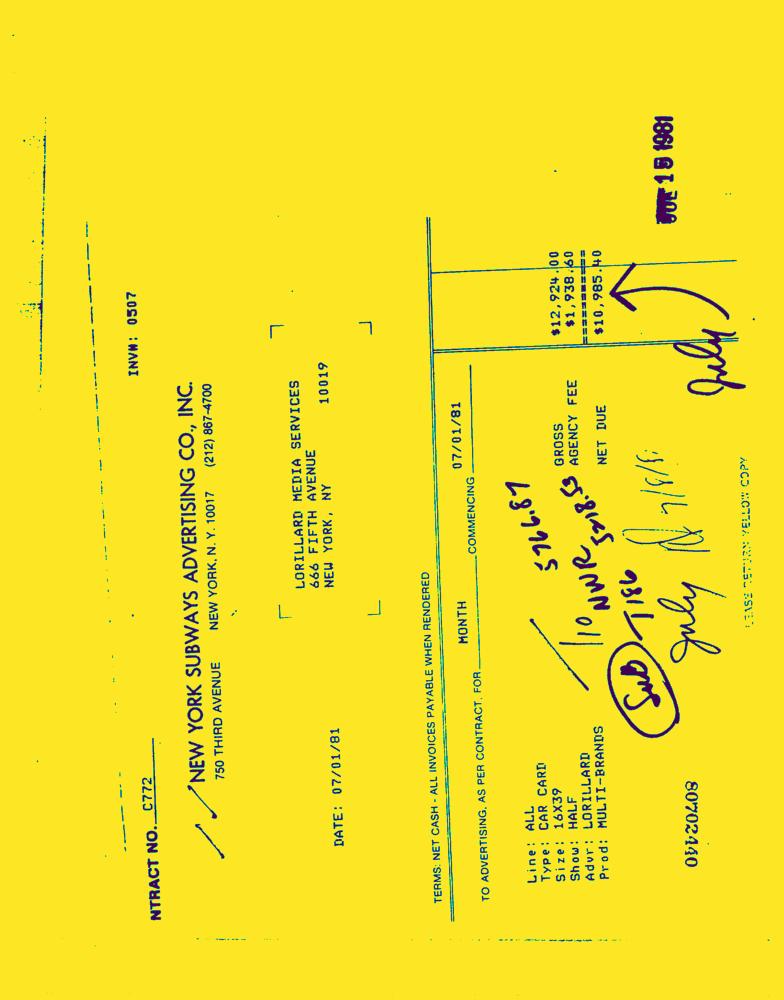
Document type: Invoice-Doc